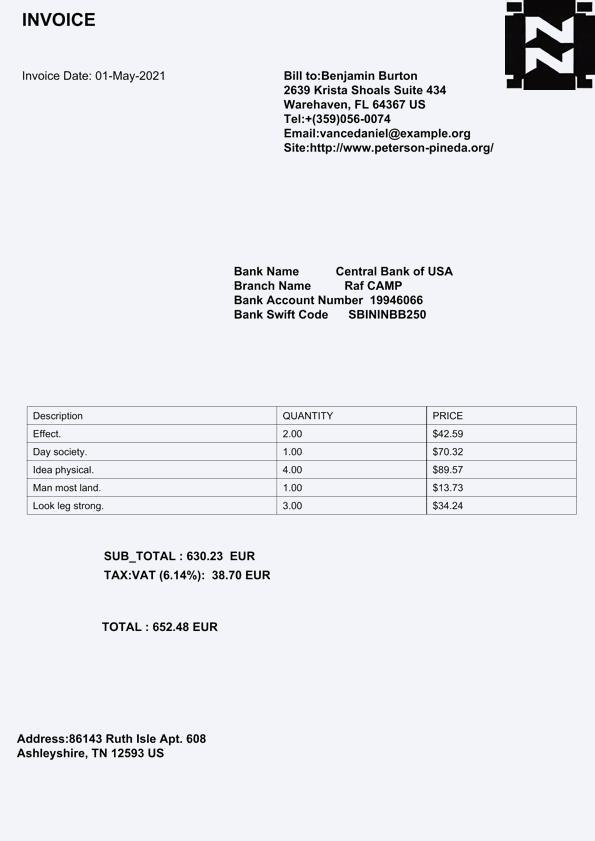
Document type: Invoice